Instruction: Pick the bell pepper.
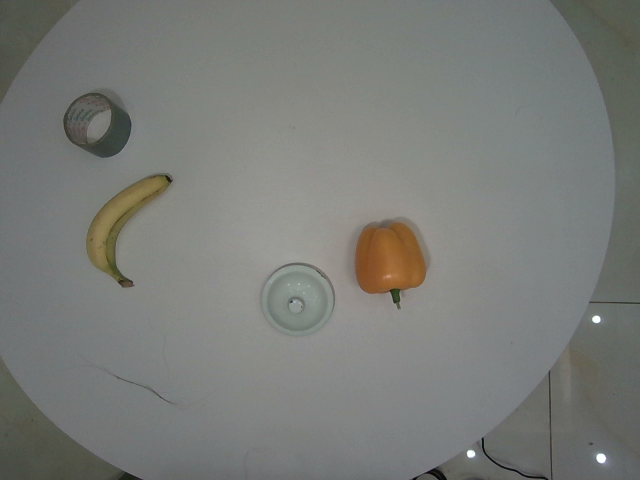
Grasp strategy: vertical